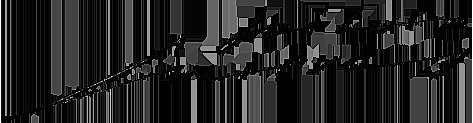
Signature of: jose luis cuevas